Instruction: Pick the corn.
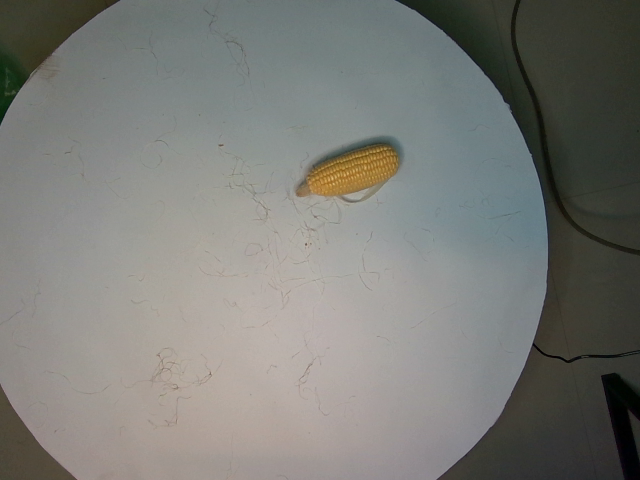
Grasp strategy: vertical